Question: How does the patient history play a role?
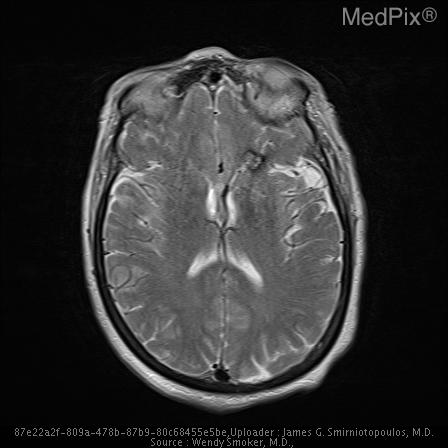
Answer: The patient's history of 76 y.o. woman who fell; LOC; no trauma to head; twisted ankle is key in understanding the case.